Question: What do the imaging results show?
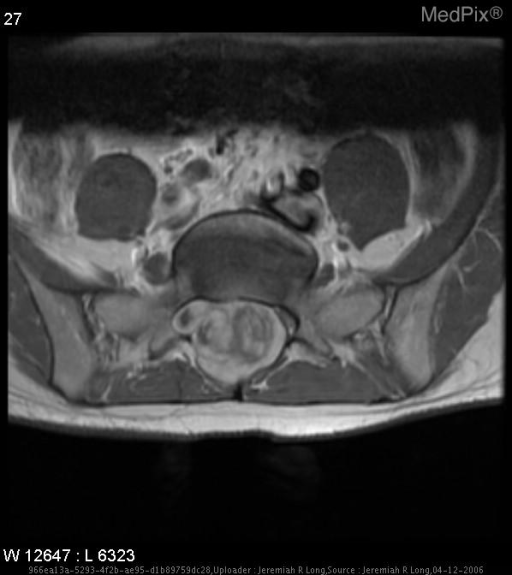
Answer: The imaging shows In the spinal canal, from approximately the mid body of T11 through the sacrum, is a large expansile intradural mass which is isointense to the cord on T1, hyperintense to the cord on T2 and avidly enhances with gadolinium albeit eterogeneously.  Marked scalloping of the posterior vertebral bodies is noted most marked in the sacrum.

	This mass in the lumbar region extends into the neural foramina at all levels and expands the neural foramina at the lower segments with extension out of the right neural foramina at L5-S1.
	At the level of L4, there is a focal T2 bright lesion which may represent a small fatty element or small region of hemorrhage. In the spinal canal, from approximately the mid body of T11 through the sacrum, is a large expansile intradural mass which is isointense to the cord on T1, hyperintense to the cord on T2 and avidly enhances with gadolinium albeit heterogeneous.  Marked scalloping of the posterior vertebral bodies is noted at these levels which increased extending caudally, most marked in the
sacrum.  There is also canal expansion at L5 and into the sacrum.
	This mass in the lumbar region extends into the neural foramina at all levels and expands the neural foramina at the lower segments with likely extension out of the right neural foramina at L5-S1.
	At the level of L4, within the mass within the canal, there is a focal T2 bright lesion which may represent a small fatty element or small region of hemorrhage..